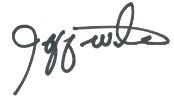
Signature of: jeff wilson